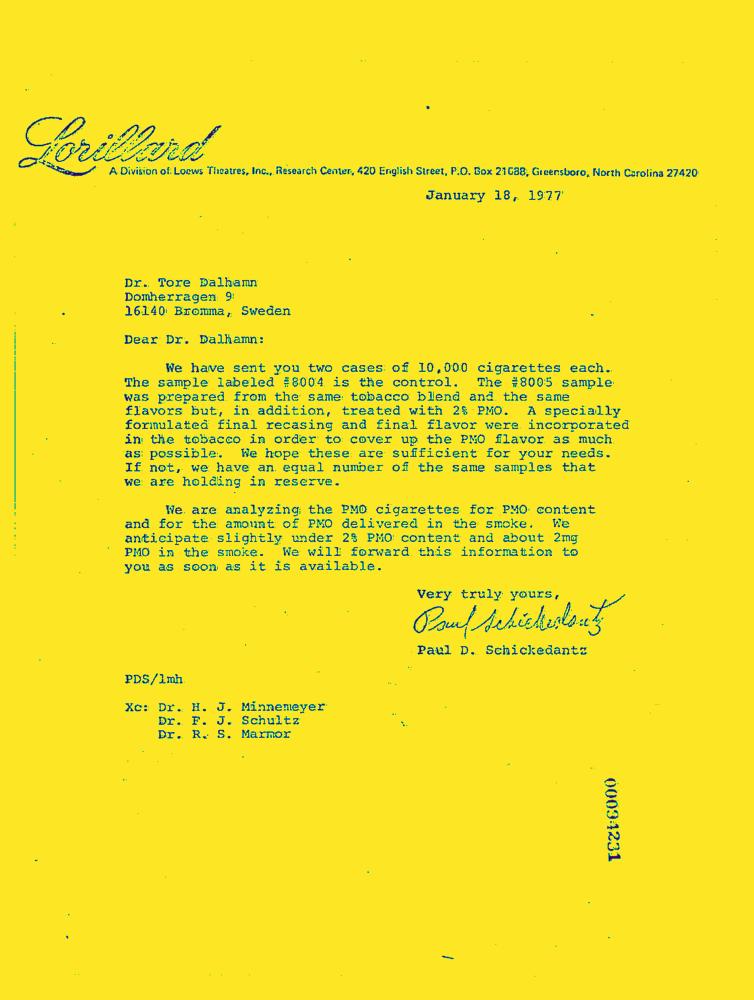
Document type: Letter-Doc